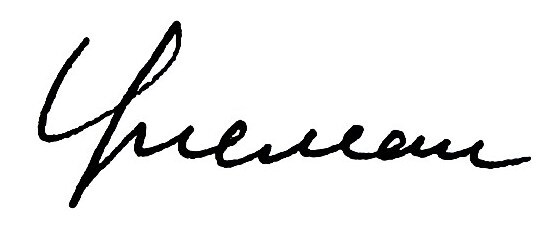
Signature of: raymond queneau